Question: What are the imaging findings?
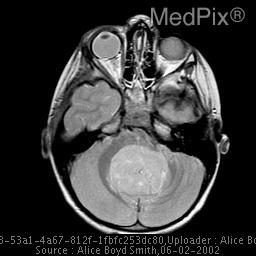
Answer: The imaging shows Sagittal and coronal T1, axial T2, and axial T1 post gadolinium images demonstrate a large enhancing mass in the posterior fossa with aossociated hydrocephalus.

Sagittal T1 weighted image post gadolinium of the spine demonstrated enhancing drop metastasis along the meninges of the distal spinal cord. Sagital and coronal T1, axial T2, and axial T1 post gadolinium images demonstrate a large enhancing mass in the posterior fossa with associated hydrocephalus, consistant with medulloblastoma..